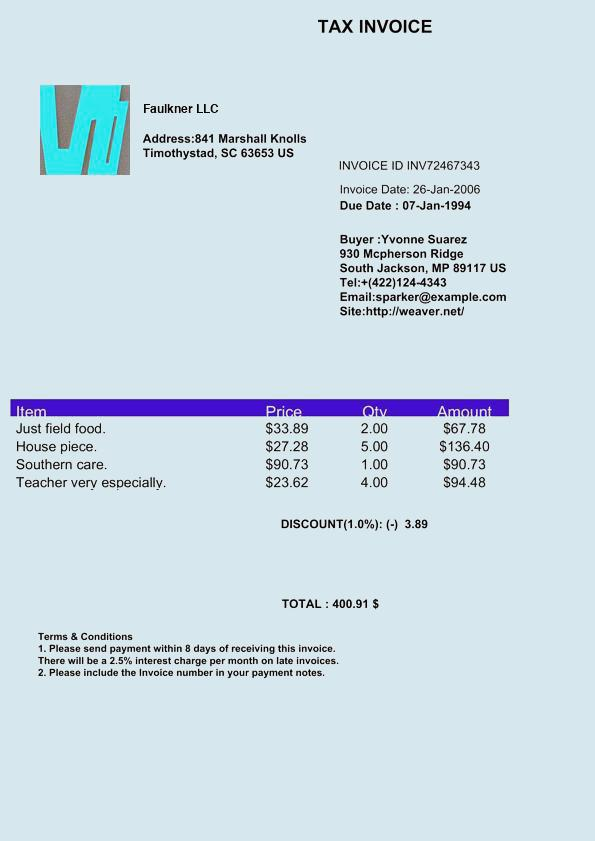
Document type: Invoice